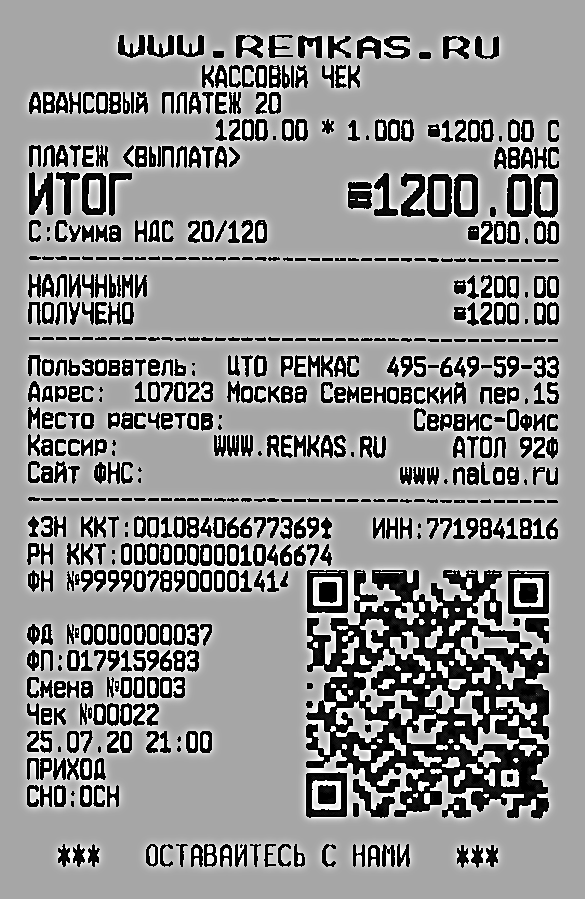
Продавец: ЦТО РЕМКАС 495-649-59-33
ИНН: 7719841816
Дата: 25.07.20
Товары: АВАНСОВЫЙ ПЛАТЕЖ 20
Количество: 1.000
Цена: 1200.00
Сумма: 1200.00
Итого: 1200.00